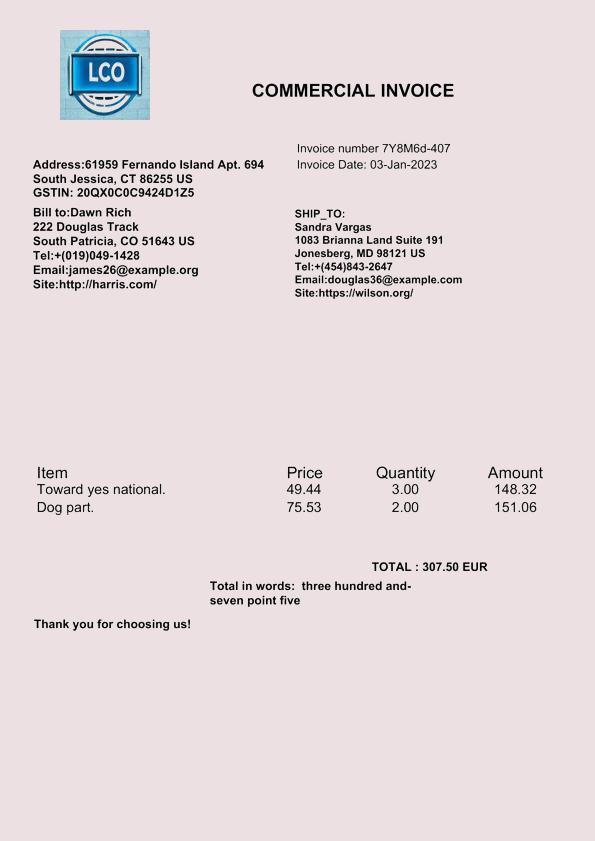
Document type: Invoice